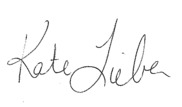
Signature of: kate lieber